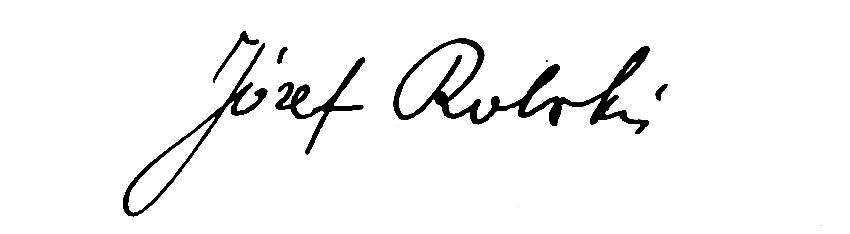
Signature of: józef rolski